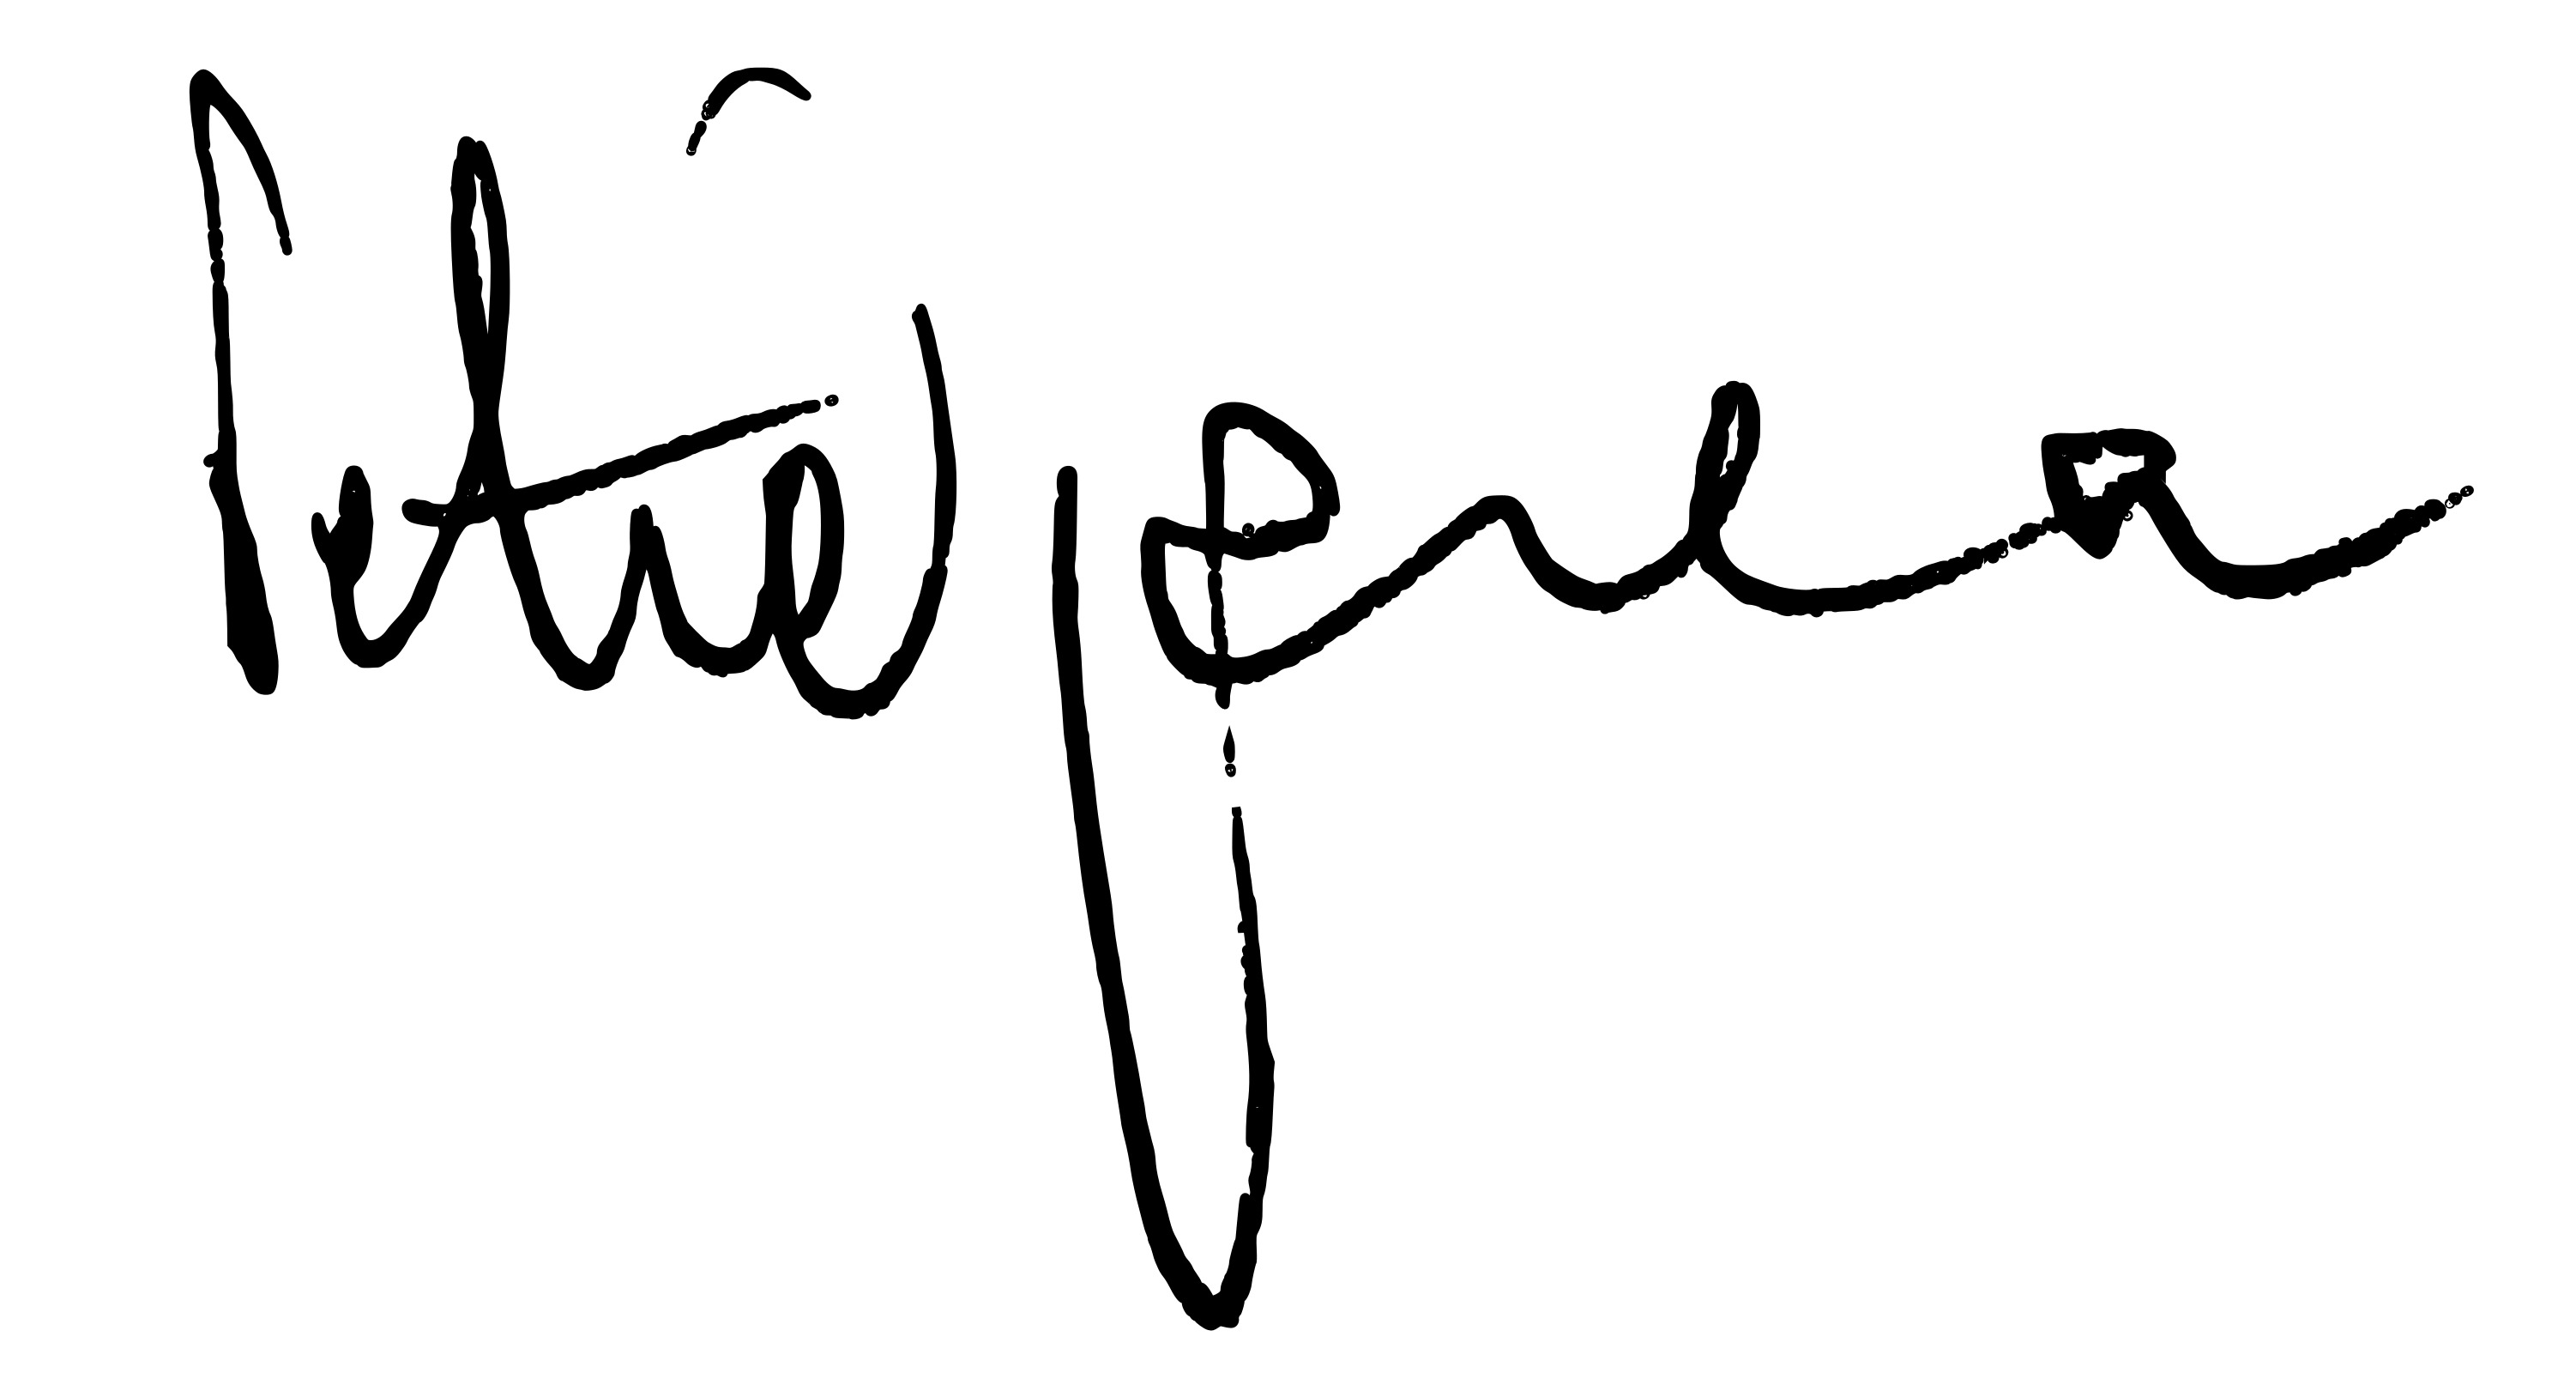
Signature of: petre oprea